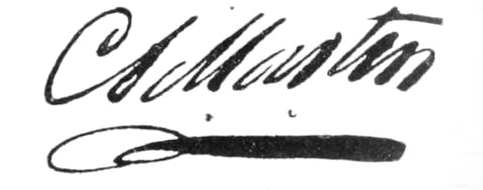
Signature of: claude martin